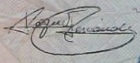
Signature of: roque fernández